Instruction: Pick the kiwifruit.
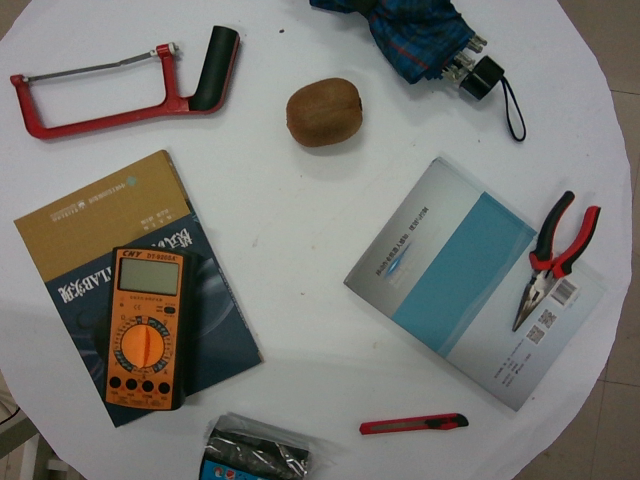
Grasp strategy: vertical